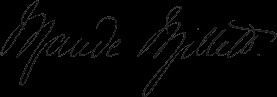
Signature of: maude millett